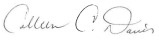
Signature of: colleen davis